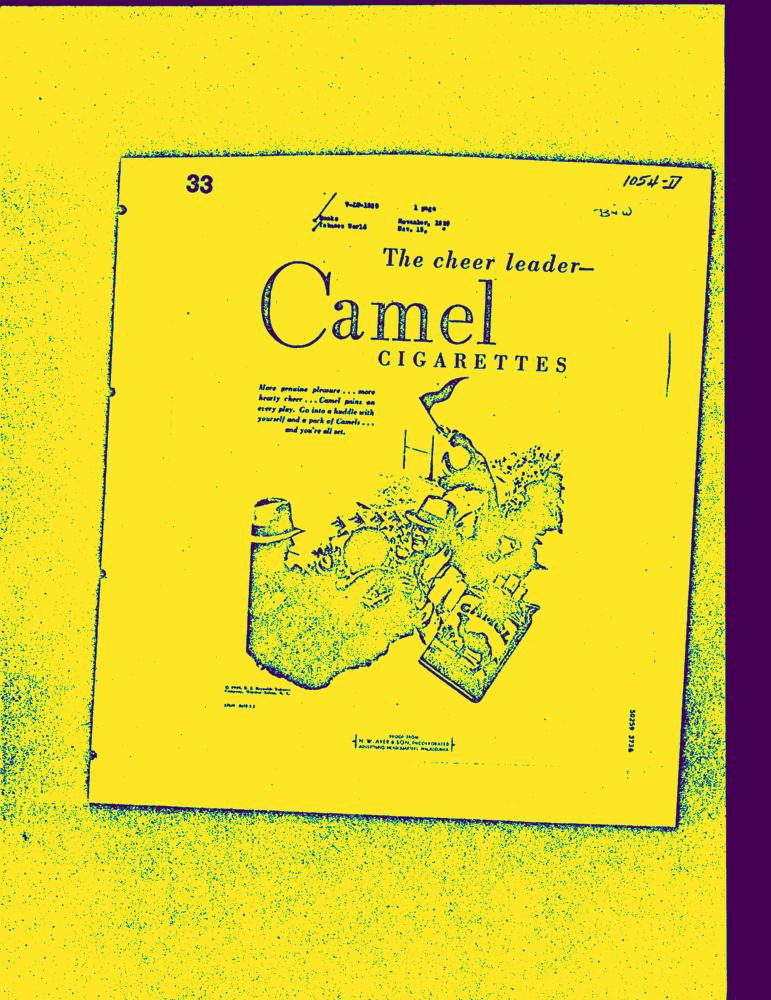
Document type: AD